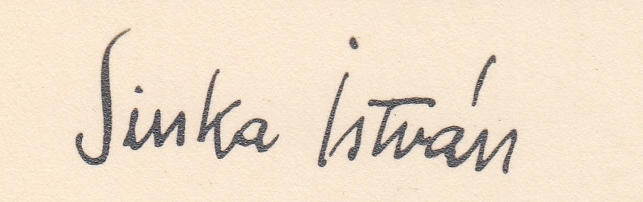
Signature of: istván sinka